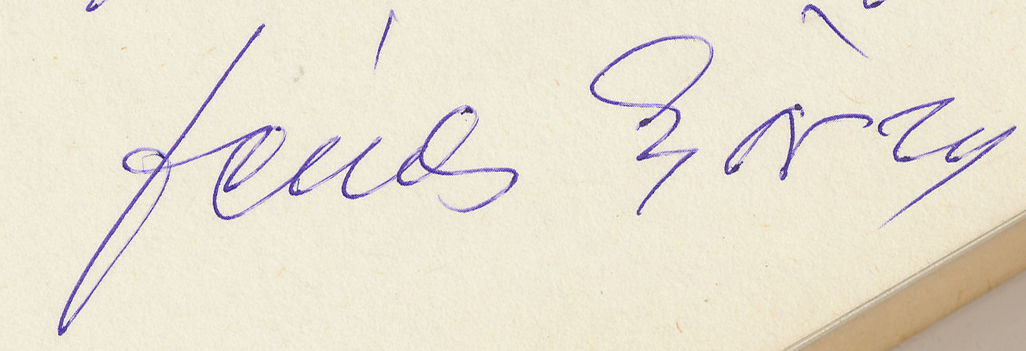
Signature of: györgy dénes